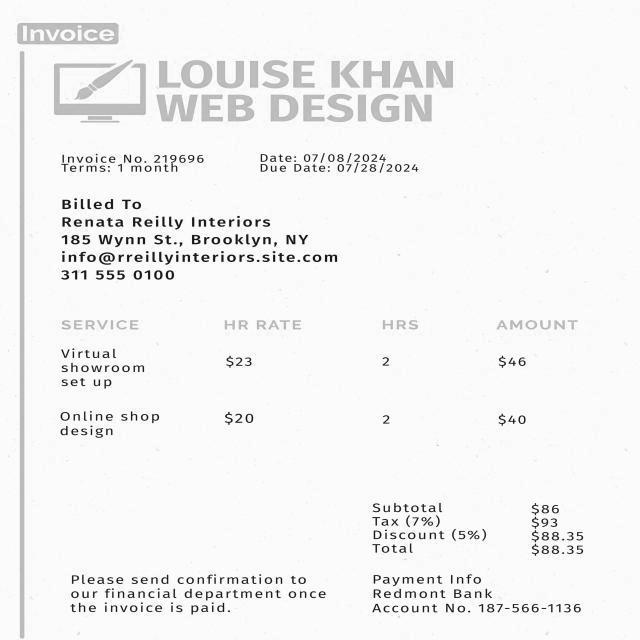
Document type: Invoice